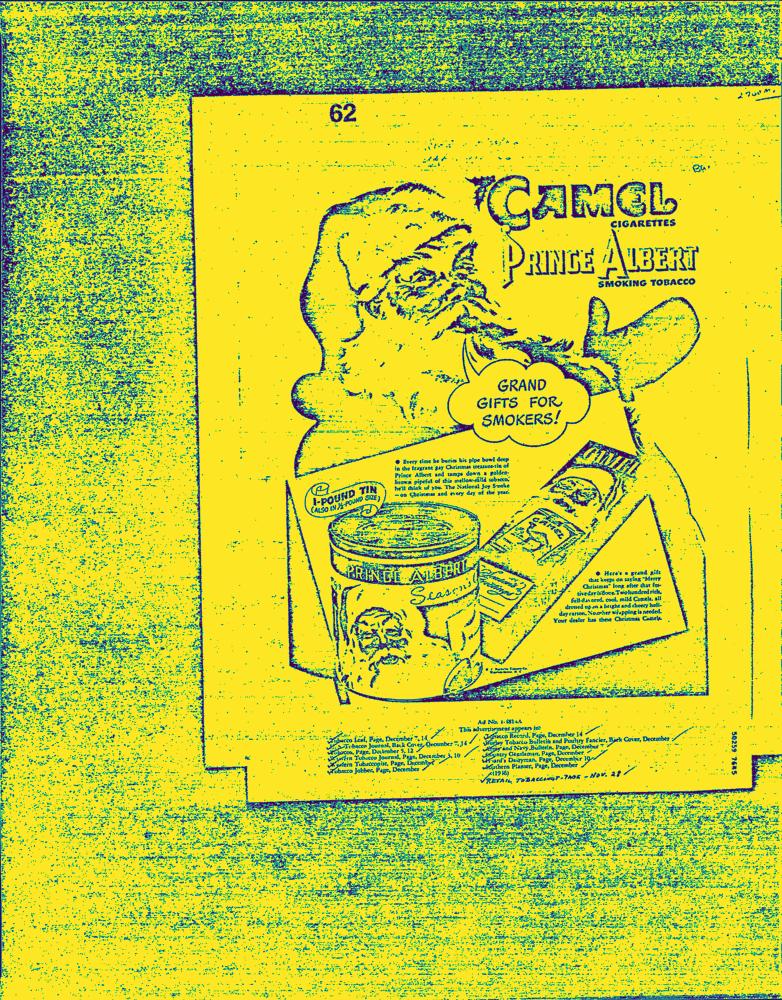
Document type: AD